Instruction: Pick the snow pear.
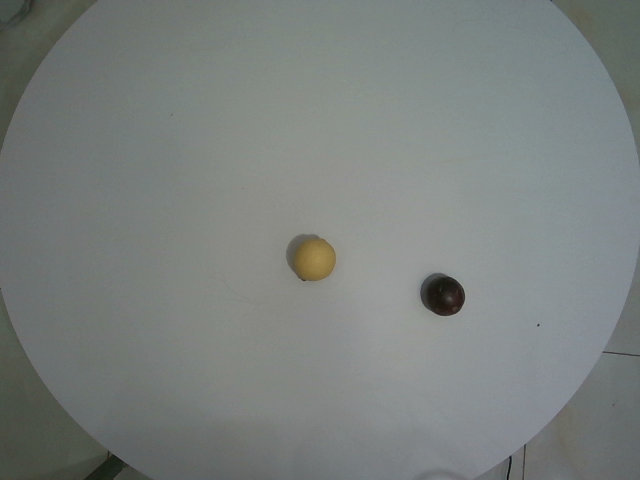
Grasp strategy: vertical